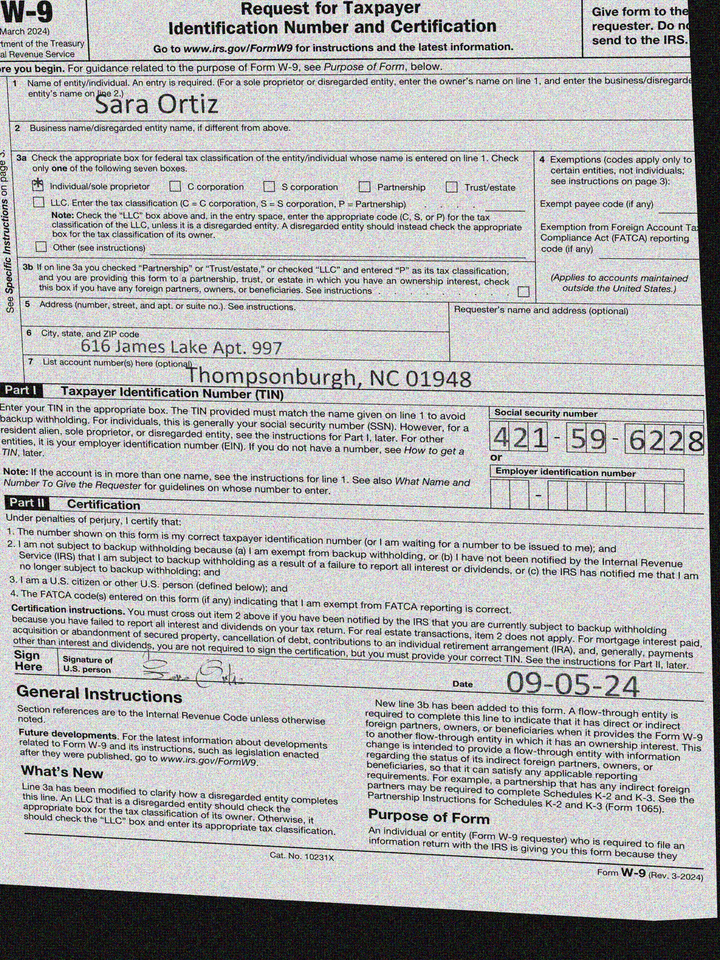
adr1: 616 James Lake Apt. 997
adr2: Thompsonburgh, NC 01948
cbx: yes
ssn: 421596228
enm: Sara Ortiz
sdt: 09-05-24